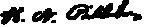
Signature of: harry nelson pillsbury